Question: What is the main concern?
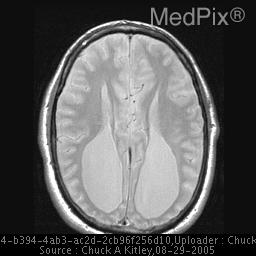
Answer: The findings suggest Sagittal T1, axial T2 and proton density-weighted images do not visualize the corpus callosum; and, there is associated colpocephaly.  There is absence of the cingulate gyrus and a radial pattern of sulci and gyri along the medial surface of the cerebral hemisphere.

Probst bundles are not well demonstrated on these images and would be best seen in  the coronal plane.

The lateral ventricles demonstrate their classic wide and straight appearance.

Of note, there is also a large incidental subarachnoid cyst in the occipital region posterior to the cerebellum.. Proton density-weighted MR image demonstrates colpocephaly and typical ventricular appearance in agenesis of corpus callosum.. The patient might have a history of This 60 year old man presents with a 4 month history of left side numbness, decreased sensation, and pain in the V2/V3 distribution of his face.  There is no prior history of any neurologic problem..